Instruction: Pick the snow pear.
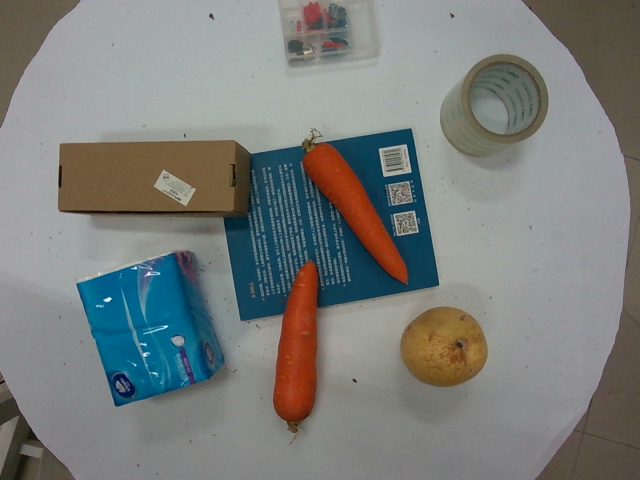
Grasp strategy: vertical